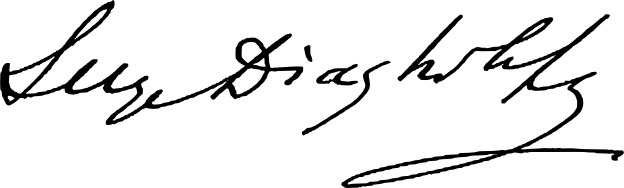
Signature of: sergei diaghilev